Question: What might the diagnosis be?
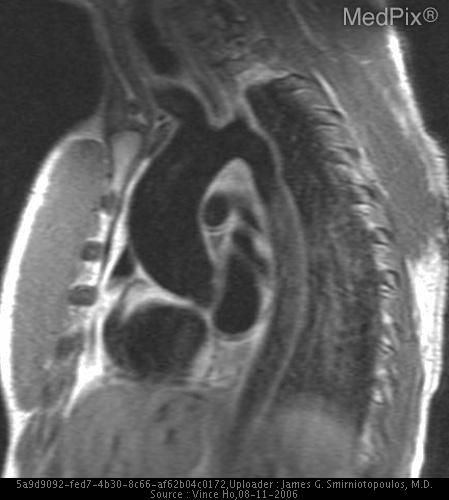
Answer: The possible diagnosis includes Ascending Aortic Dilatation:
1) Atheroscloerosis
2) Aortic valvular disease (stenosis and/or insufficiency
3) Collagen vascular disease (e.g. Marfan syndrome)
4) Mycotic aneurysm
5) Aortic dissection.